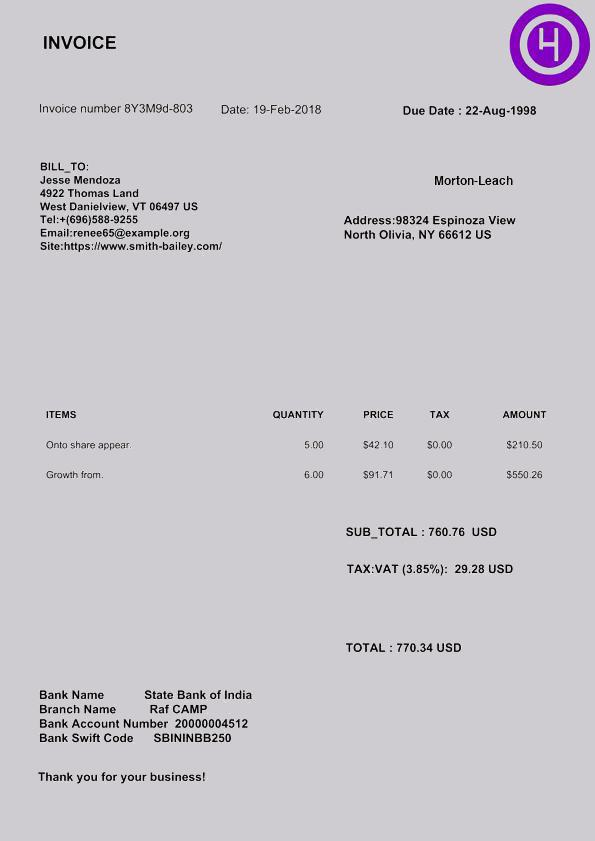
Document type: Invoice